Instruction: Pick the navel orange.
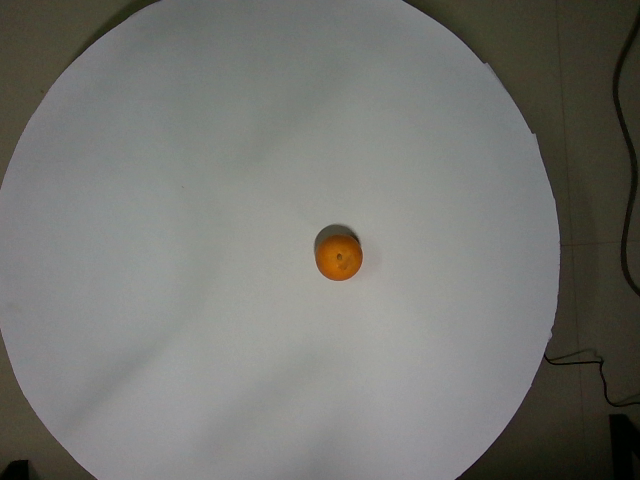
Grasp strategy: vertical